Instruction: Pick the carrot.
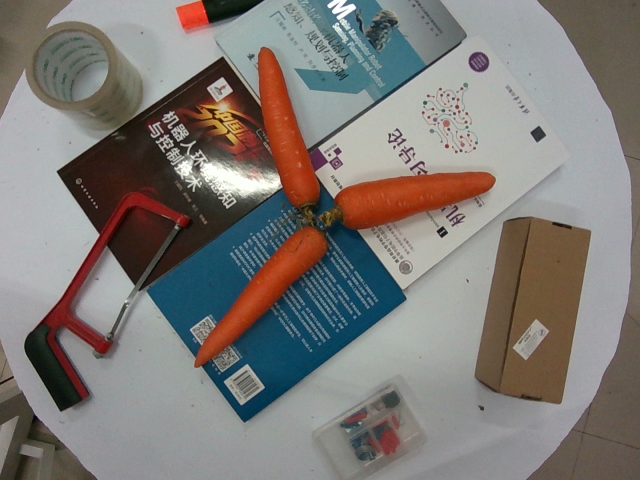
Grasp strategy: vertical